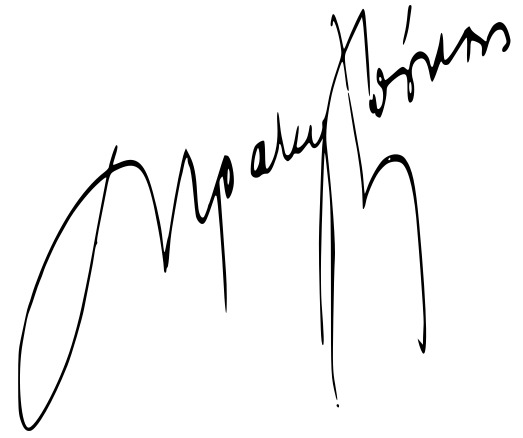
Signature of: stratis doukas